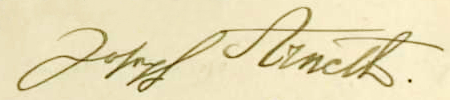
Signature of: josef arneth